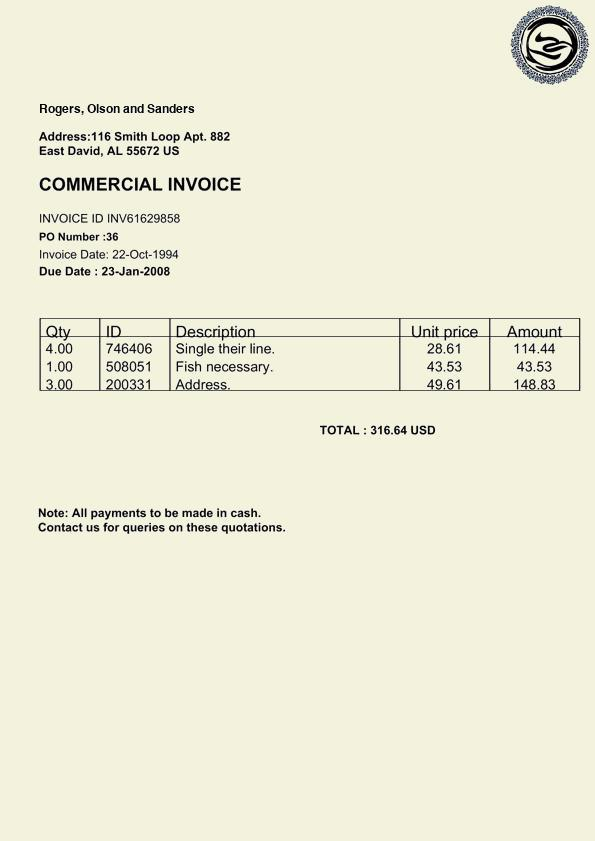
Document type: Invoice